Question: How is the history relevant to the case?
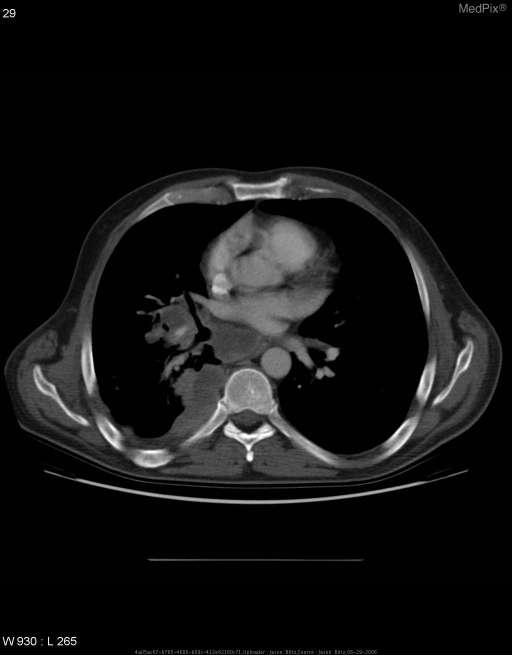
Answer: The patient's history of Chief complaint:

47 y/o male presented in Nov 2005 with pain in right anterior thigh.  X-ray revealed a mass in the femur and adjacent soft tissue.  Partial surgical resection of mass revealed adenocarcinoma.  Subsequent PET scan indicated increased uptake at several locations in the right lung.

Patient had a history of pulmonary nodules dating to 2003/2004.  However a PET conducted in August of 2004 was negative except for minimal uptake in one pulmonary nodule.  Serial X-rays showed no changes in these nodules through mid 2005.

Patient was diagnosed with metastatic adenocarcinoma of the right lung and referred to oncology for radiation and chemotherapy.

PMX:
  •  Nephrolithiasis
  •  Hyperlipidemia

PSHX:
  •  Right neck lymph node resection (benign) at 22 yo
  •  Cholestectomy in 2004

SocHx:
  •  >1PPD for 20 years
  •  No ETOH

FMHX:
  •  Sister (smoker) died of lung cancer in 1979
  •  Sister (non-smoker) died of lunger cancer at 40 yo
  •  Sister (non-smoker) died of lung cancer at 62 yo
  •  Brother (smoker) diagnosed with head and neck cancer 2006

Meds:
  •  Percocet

Allergies:
  •  Aspirin - upset stomach is key in understanding the case.